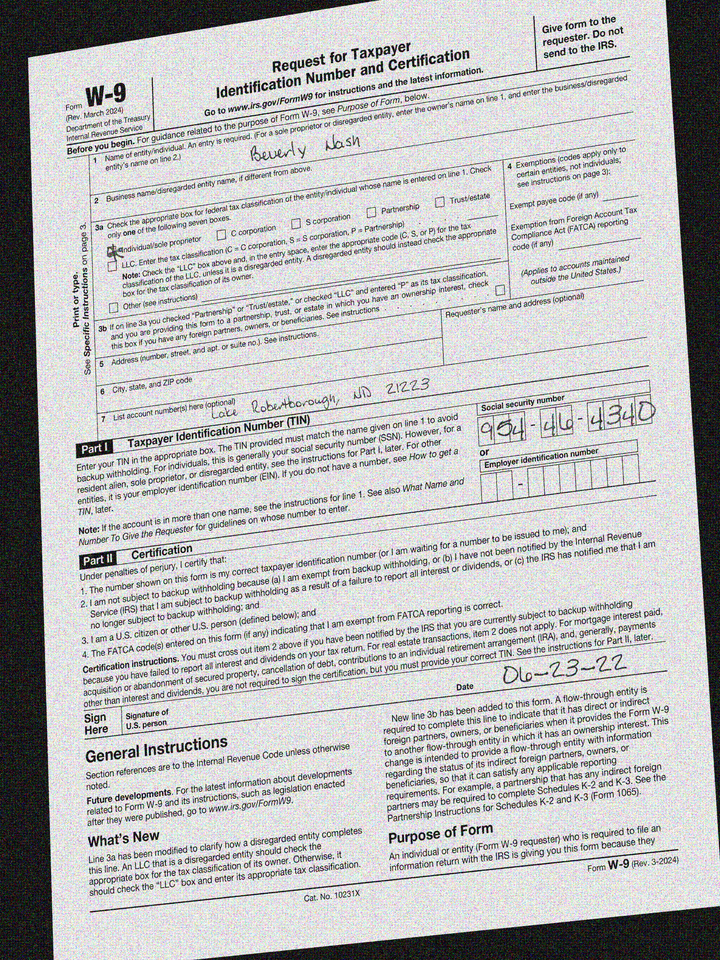
adr2: Lake Robertborough, ND 21223
cbx: yes
ssn: 954464340
enm: Beverly Nash
sdt: 06-23-22